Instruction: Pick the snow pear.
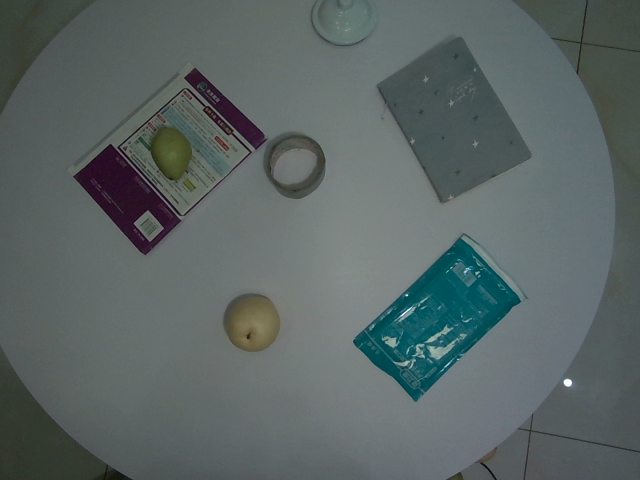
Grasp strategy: vertical